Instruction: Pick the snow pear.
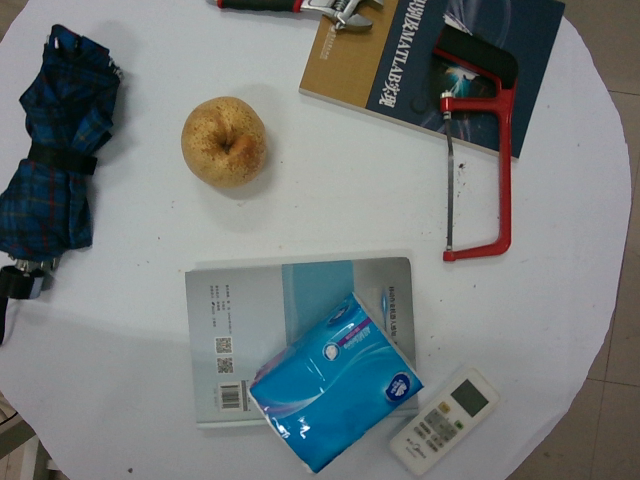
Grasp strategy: vertical